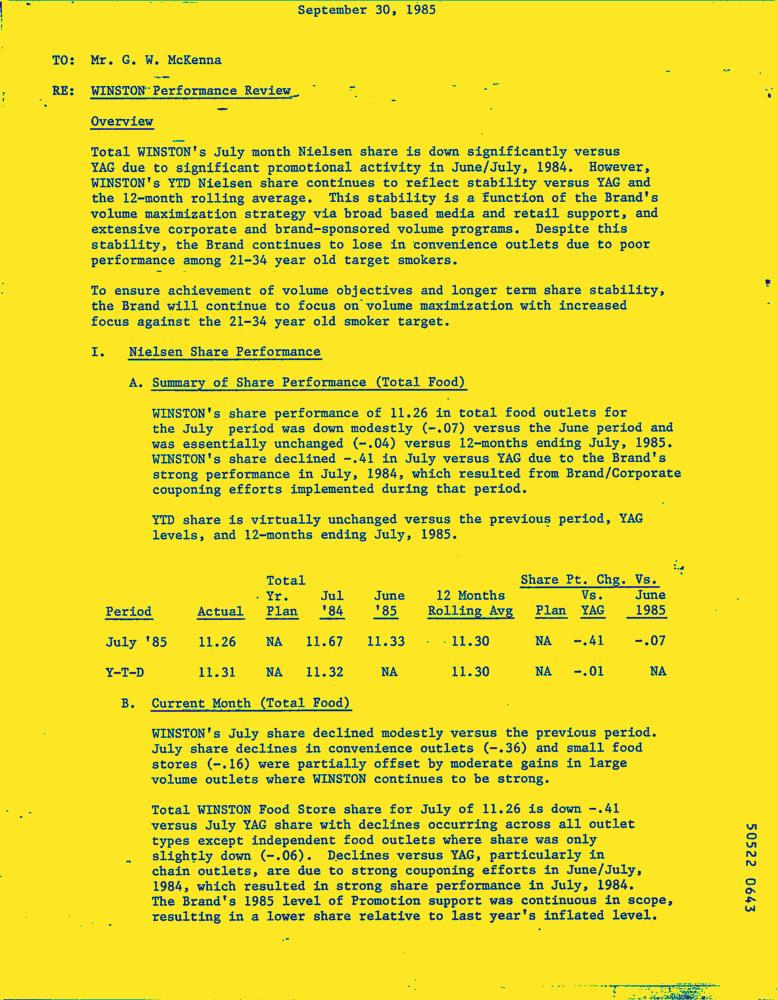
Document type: Letter-Doc